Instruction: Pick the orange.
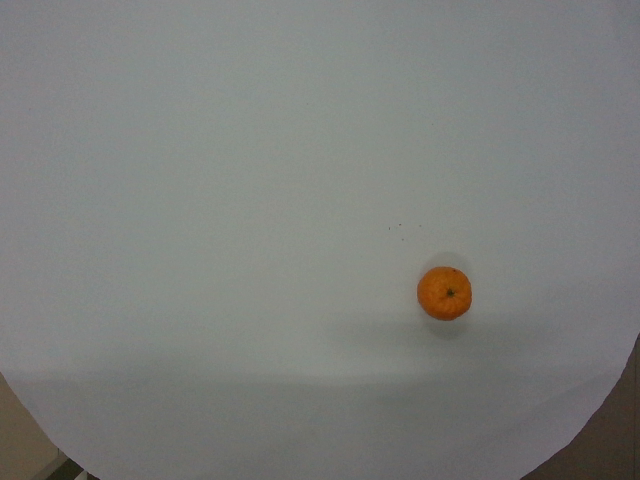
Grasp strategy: vertical